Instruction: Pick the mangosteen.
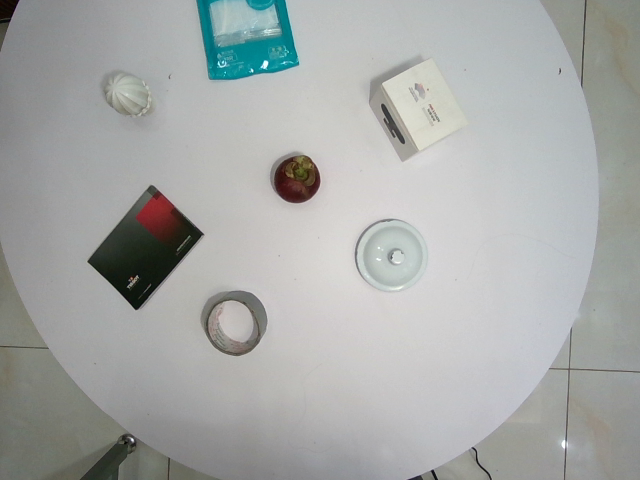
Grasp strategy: vertical